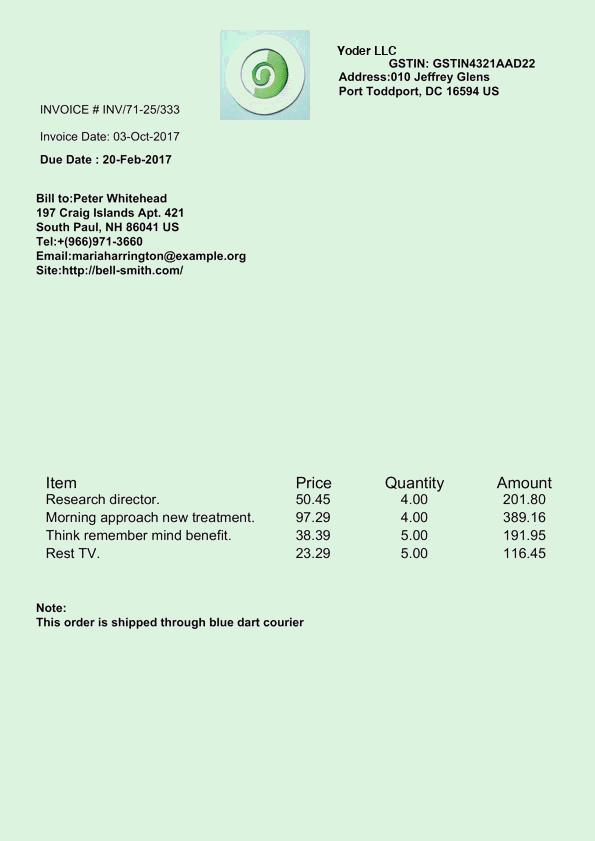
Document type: Invoice